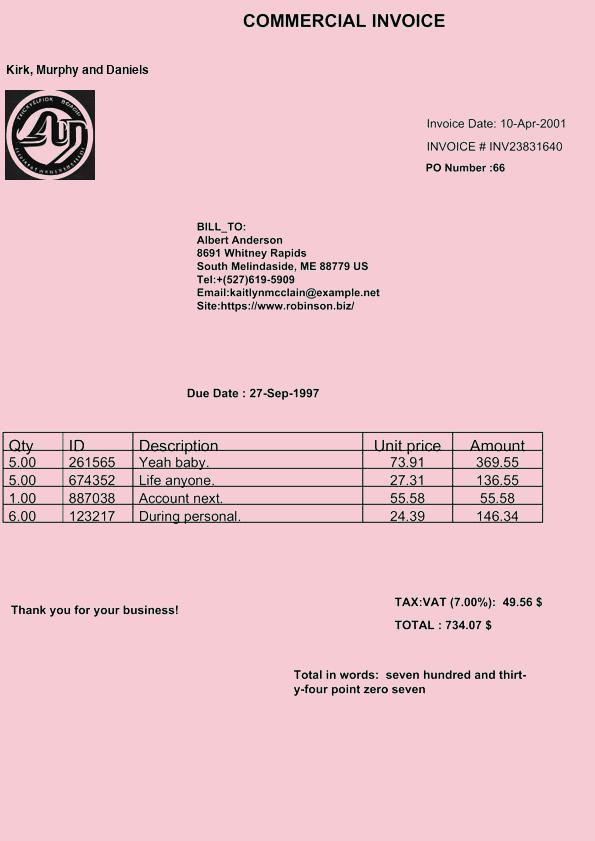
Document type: Invoice